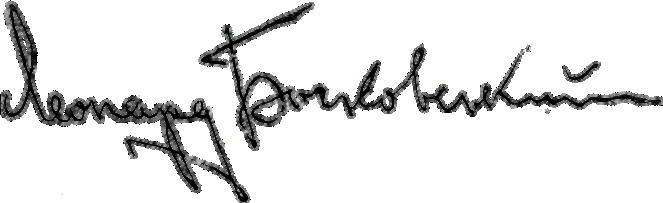
Signature of: leonard bochkovskyi